Question: What do the imaging results show?
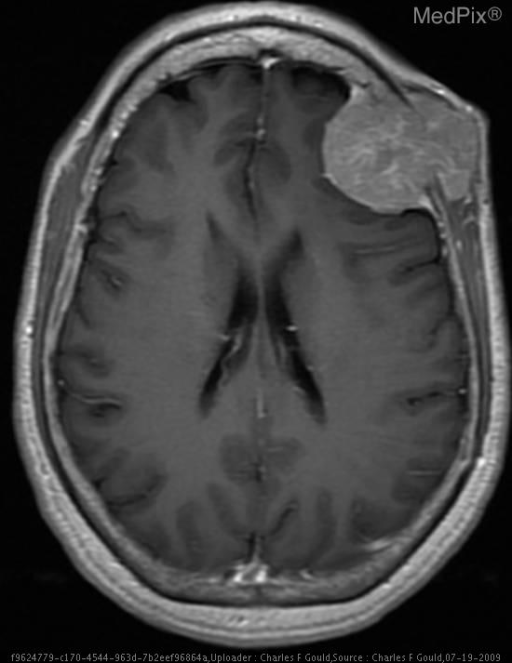
Answer: The imaging shows Plain radiograph (skull): Multiple “punched-out” lytic lesions are seen throughout the calvarium.
A large lytic lesion at the vertex disrupts both the inner and outer table.

T1 Sag: Large expansile mass lesion which is hypointense to bone marrow extending intracranially from the frontal clavarium.

T1 Cor:  Large expansile mass lesion which is hypointense to bone marrow extending intracranially from the frontal clavarium.

T1 Ax +C: Enhancing expansile mass lesion extending intracranially and superficially from the calvarium.

T1 Cor +C: Enhancing expansile mass lesion extending intracranially and superficially from the calvarium.

T2 Ax: Expansile mass which is isointense to bone marrow extending both intracranially and superficially from the calvarium. Enhancing expansile mass lesion extending intracranially and superficially from the calvarium..